Question: Which state is mentioned in the document?
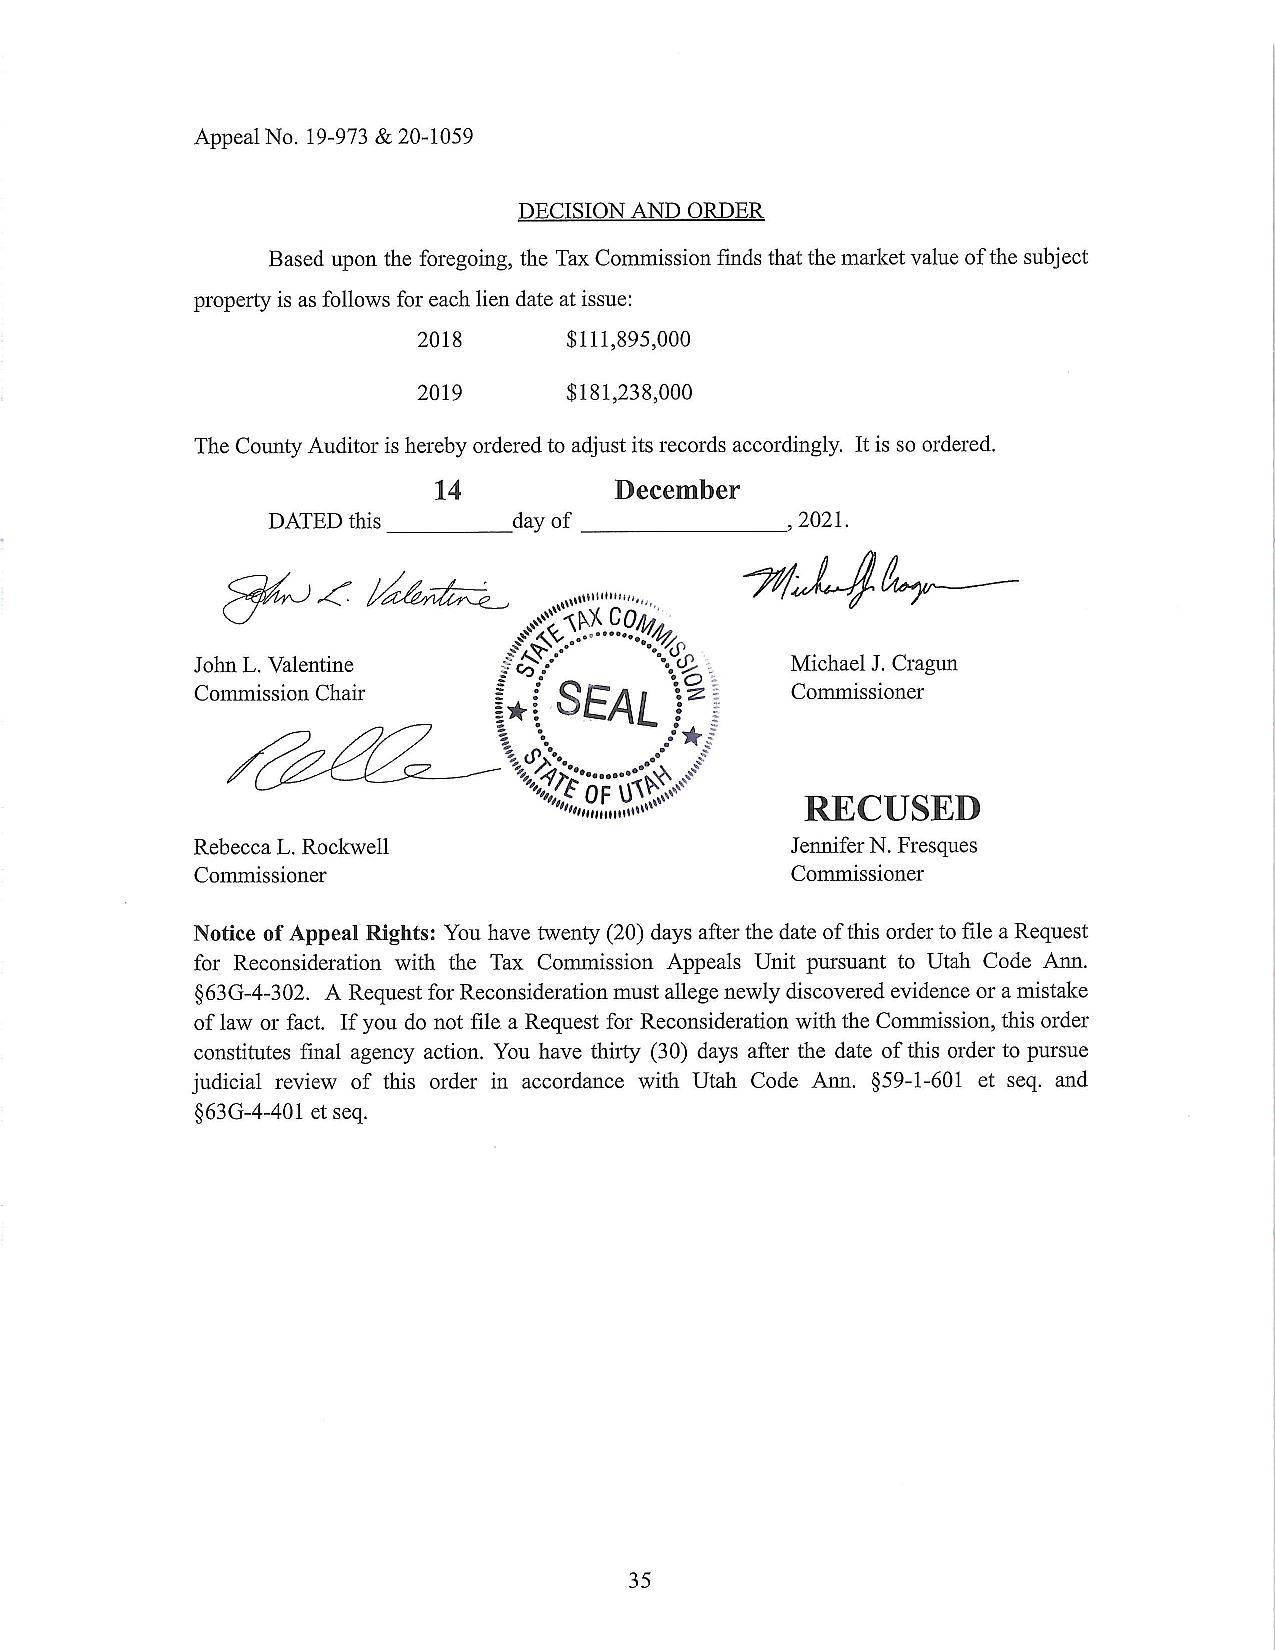
Answer: "Utah"